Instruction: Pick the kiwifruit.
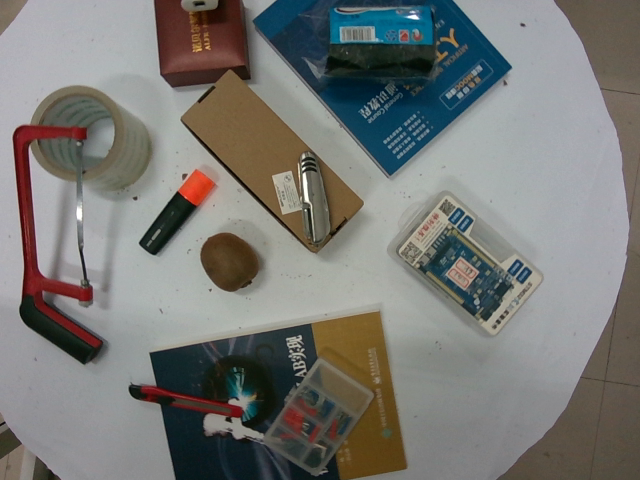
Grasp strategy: vertical